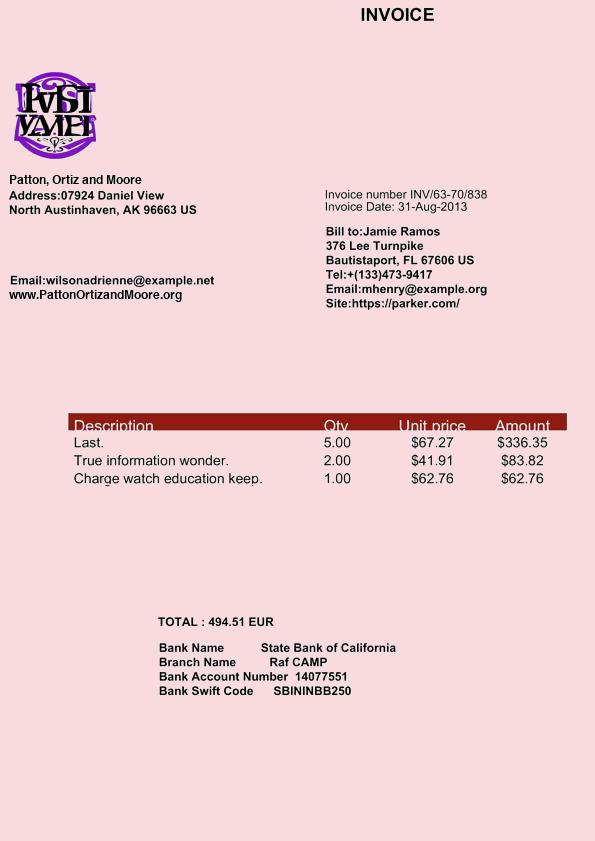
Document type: Invoice